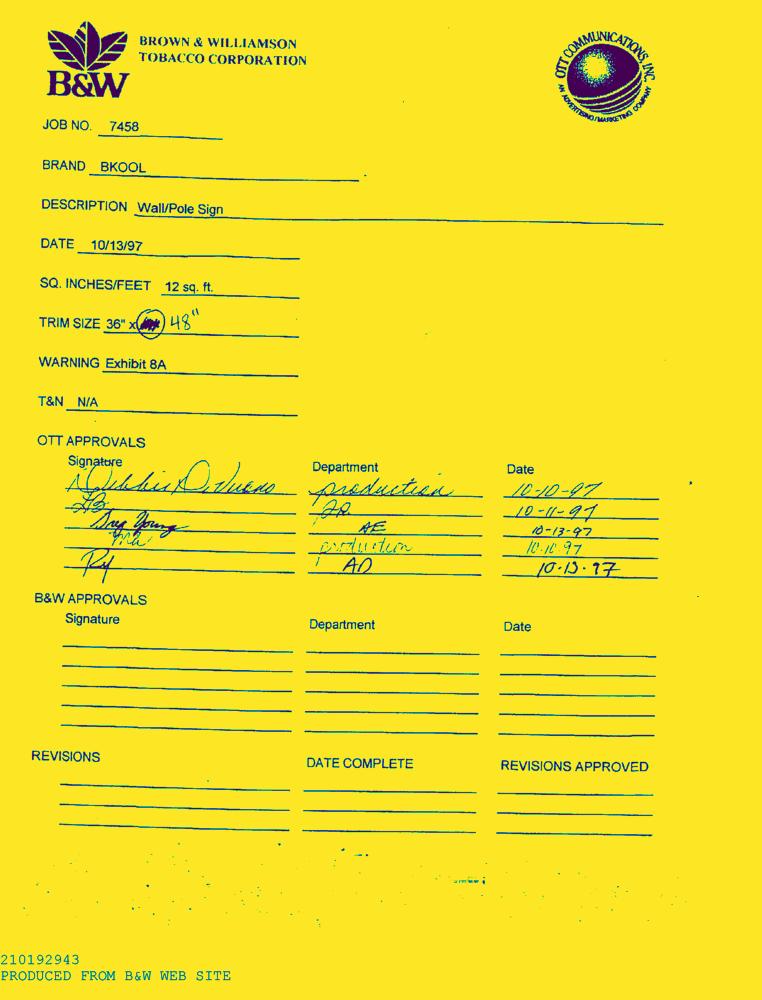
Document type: AD